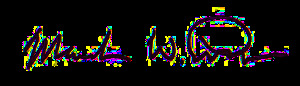
Signature of: mark everson